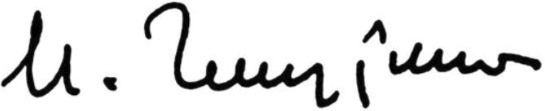
Signature of: nataliia chmutina